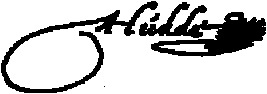
Signature of: andries hudde